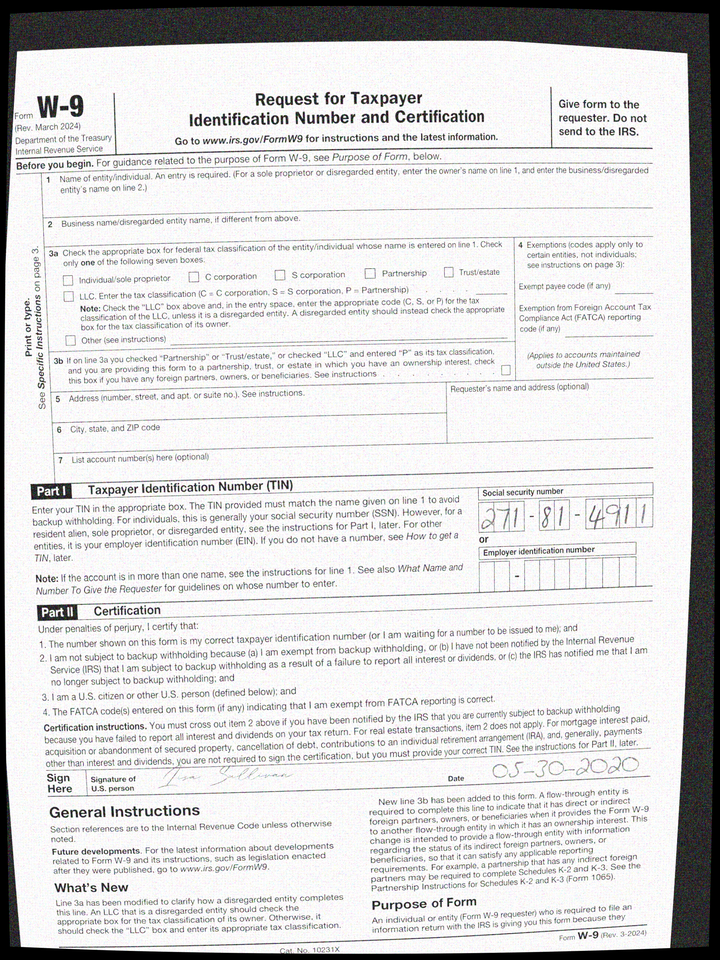
cbx: no
ssn: 271814911
sdt: 05-30-2020